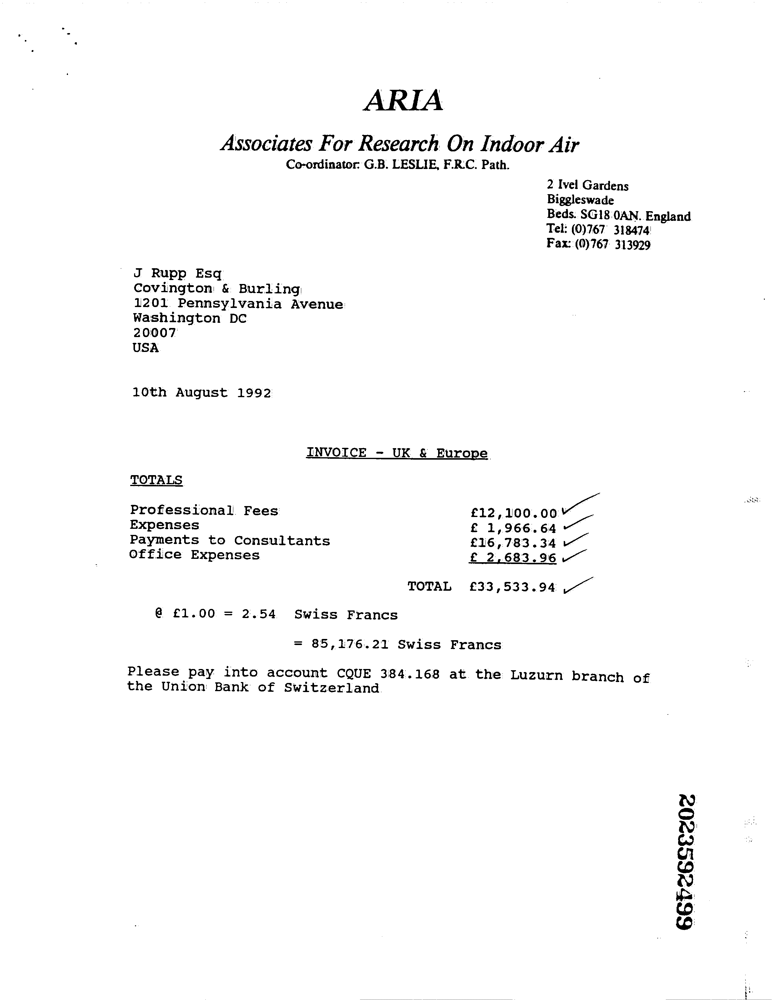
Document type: Invoice